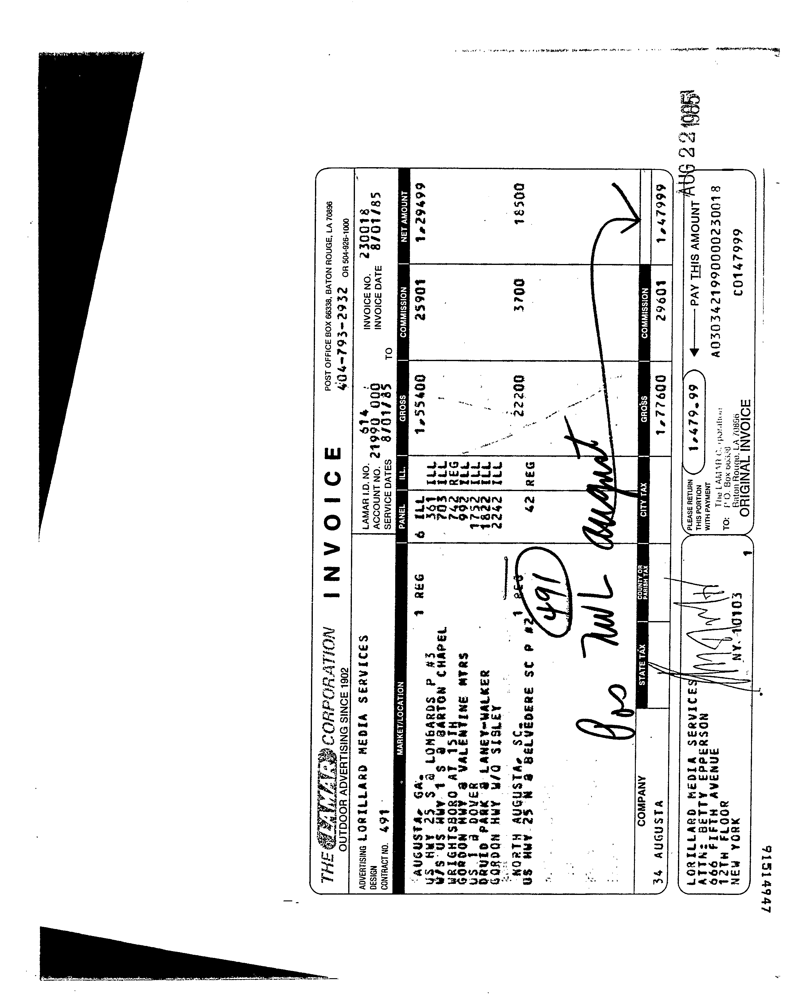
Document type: Invoice